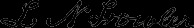
Signature of: lorenzo n fowler